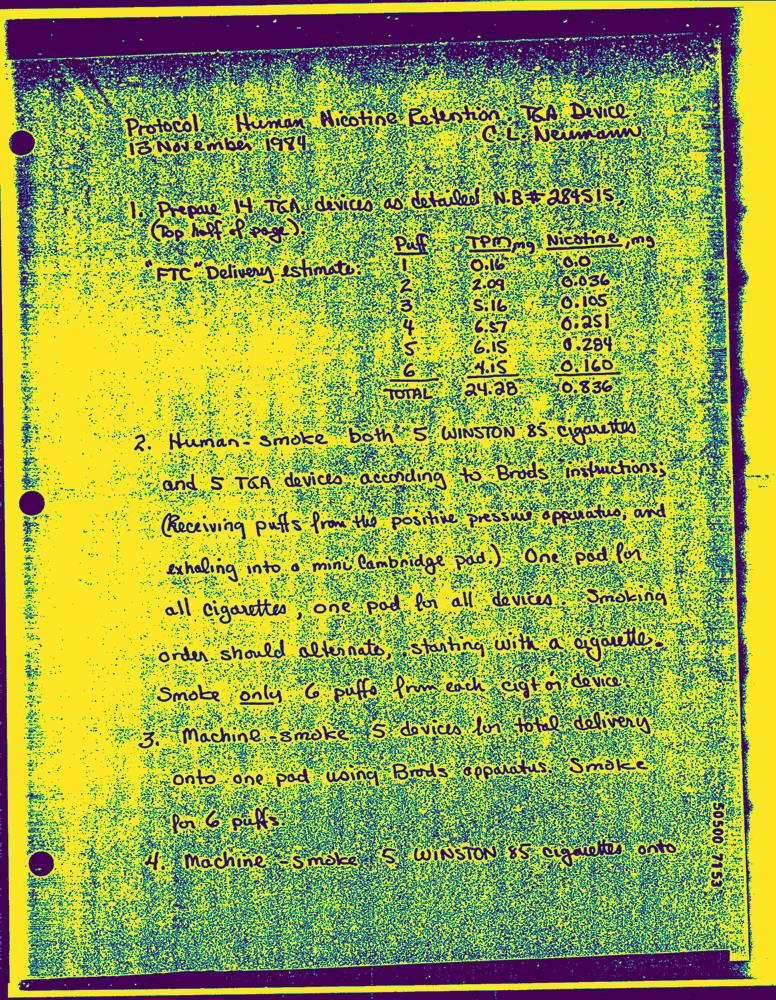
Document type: Hand-Written